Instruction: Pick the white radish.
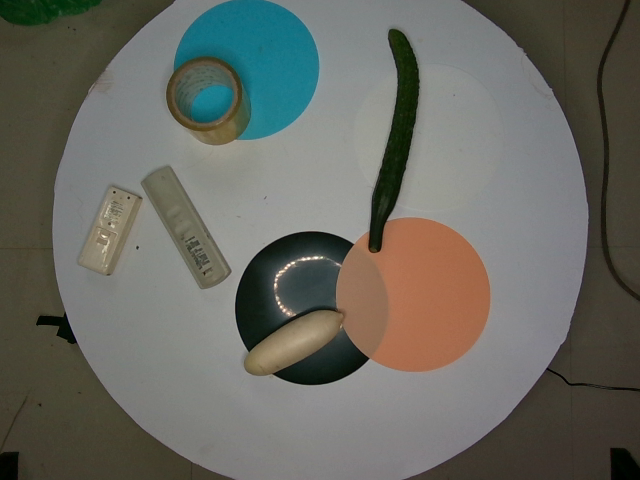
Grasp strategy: vertical